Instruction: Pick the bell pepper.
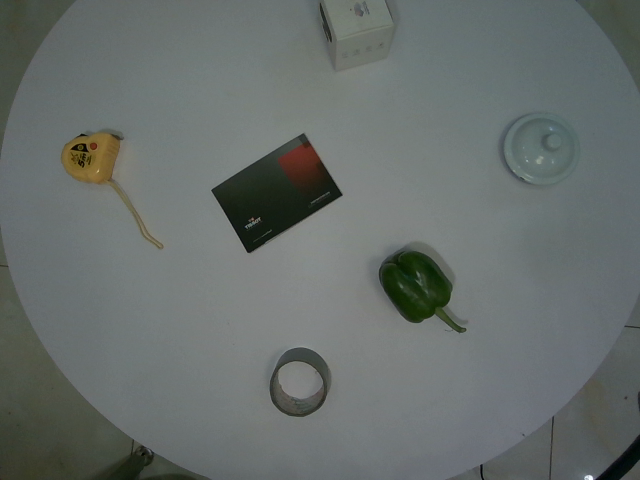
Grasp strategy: vertical